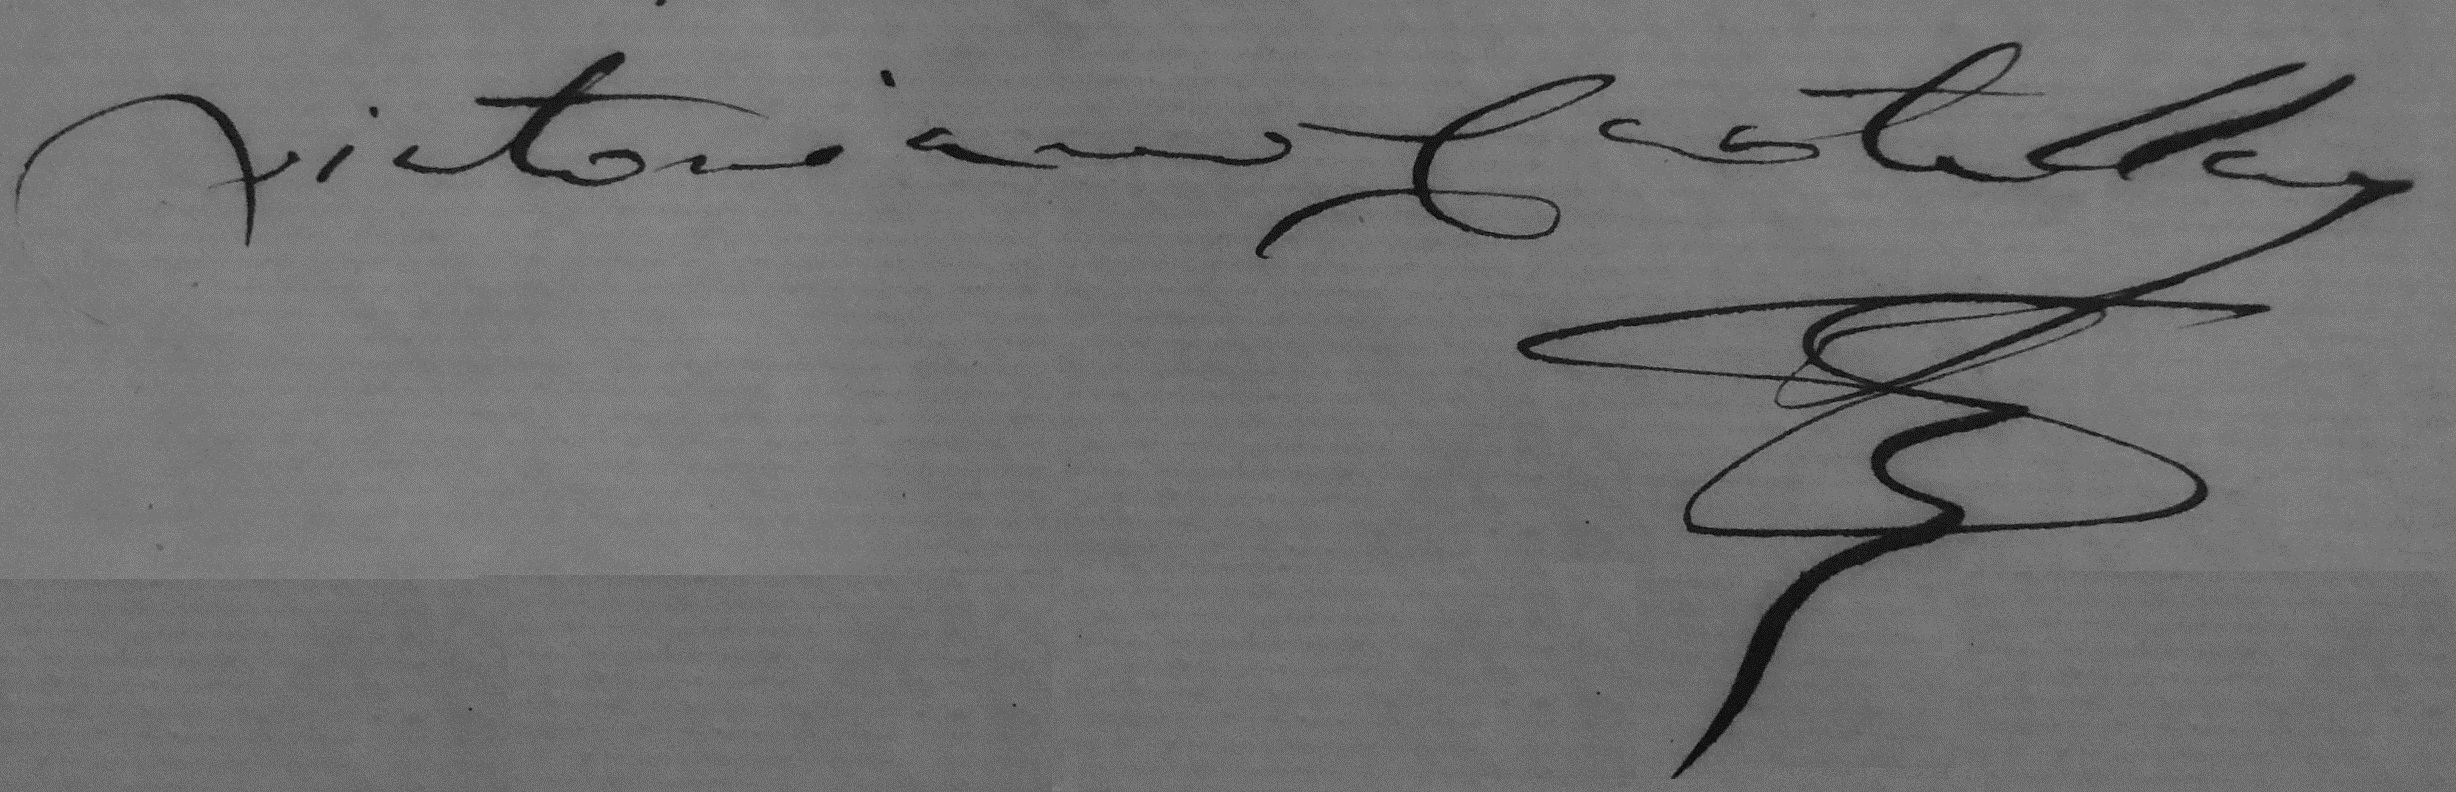
Signature of: victoriano castellanos cortés